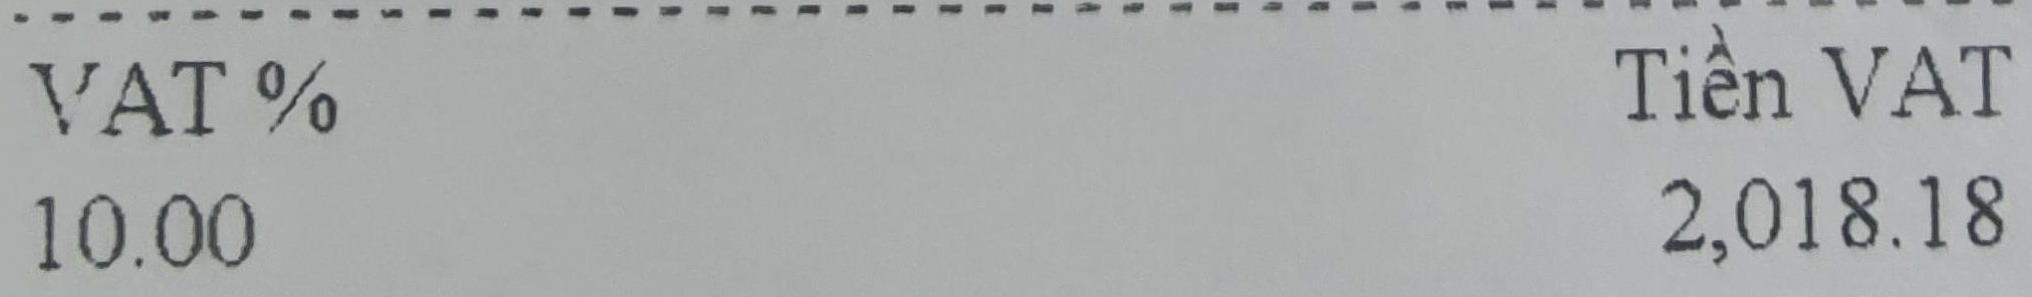
<table>
<tr>
<th>VAT %</th>
<th>Tiền VAT</th>
</tr>
<tr>
<td>10.00</td>
<td>2,018.18</td>
</tr>
</table>